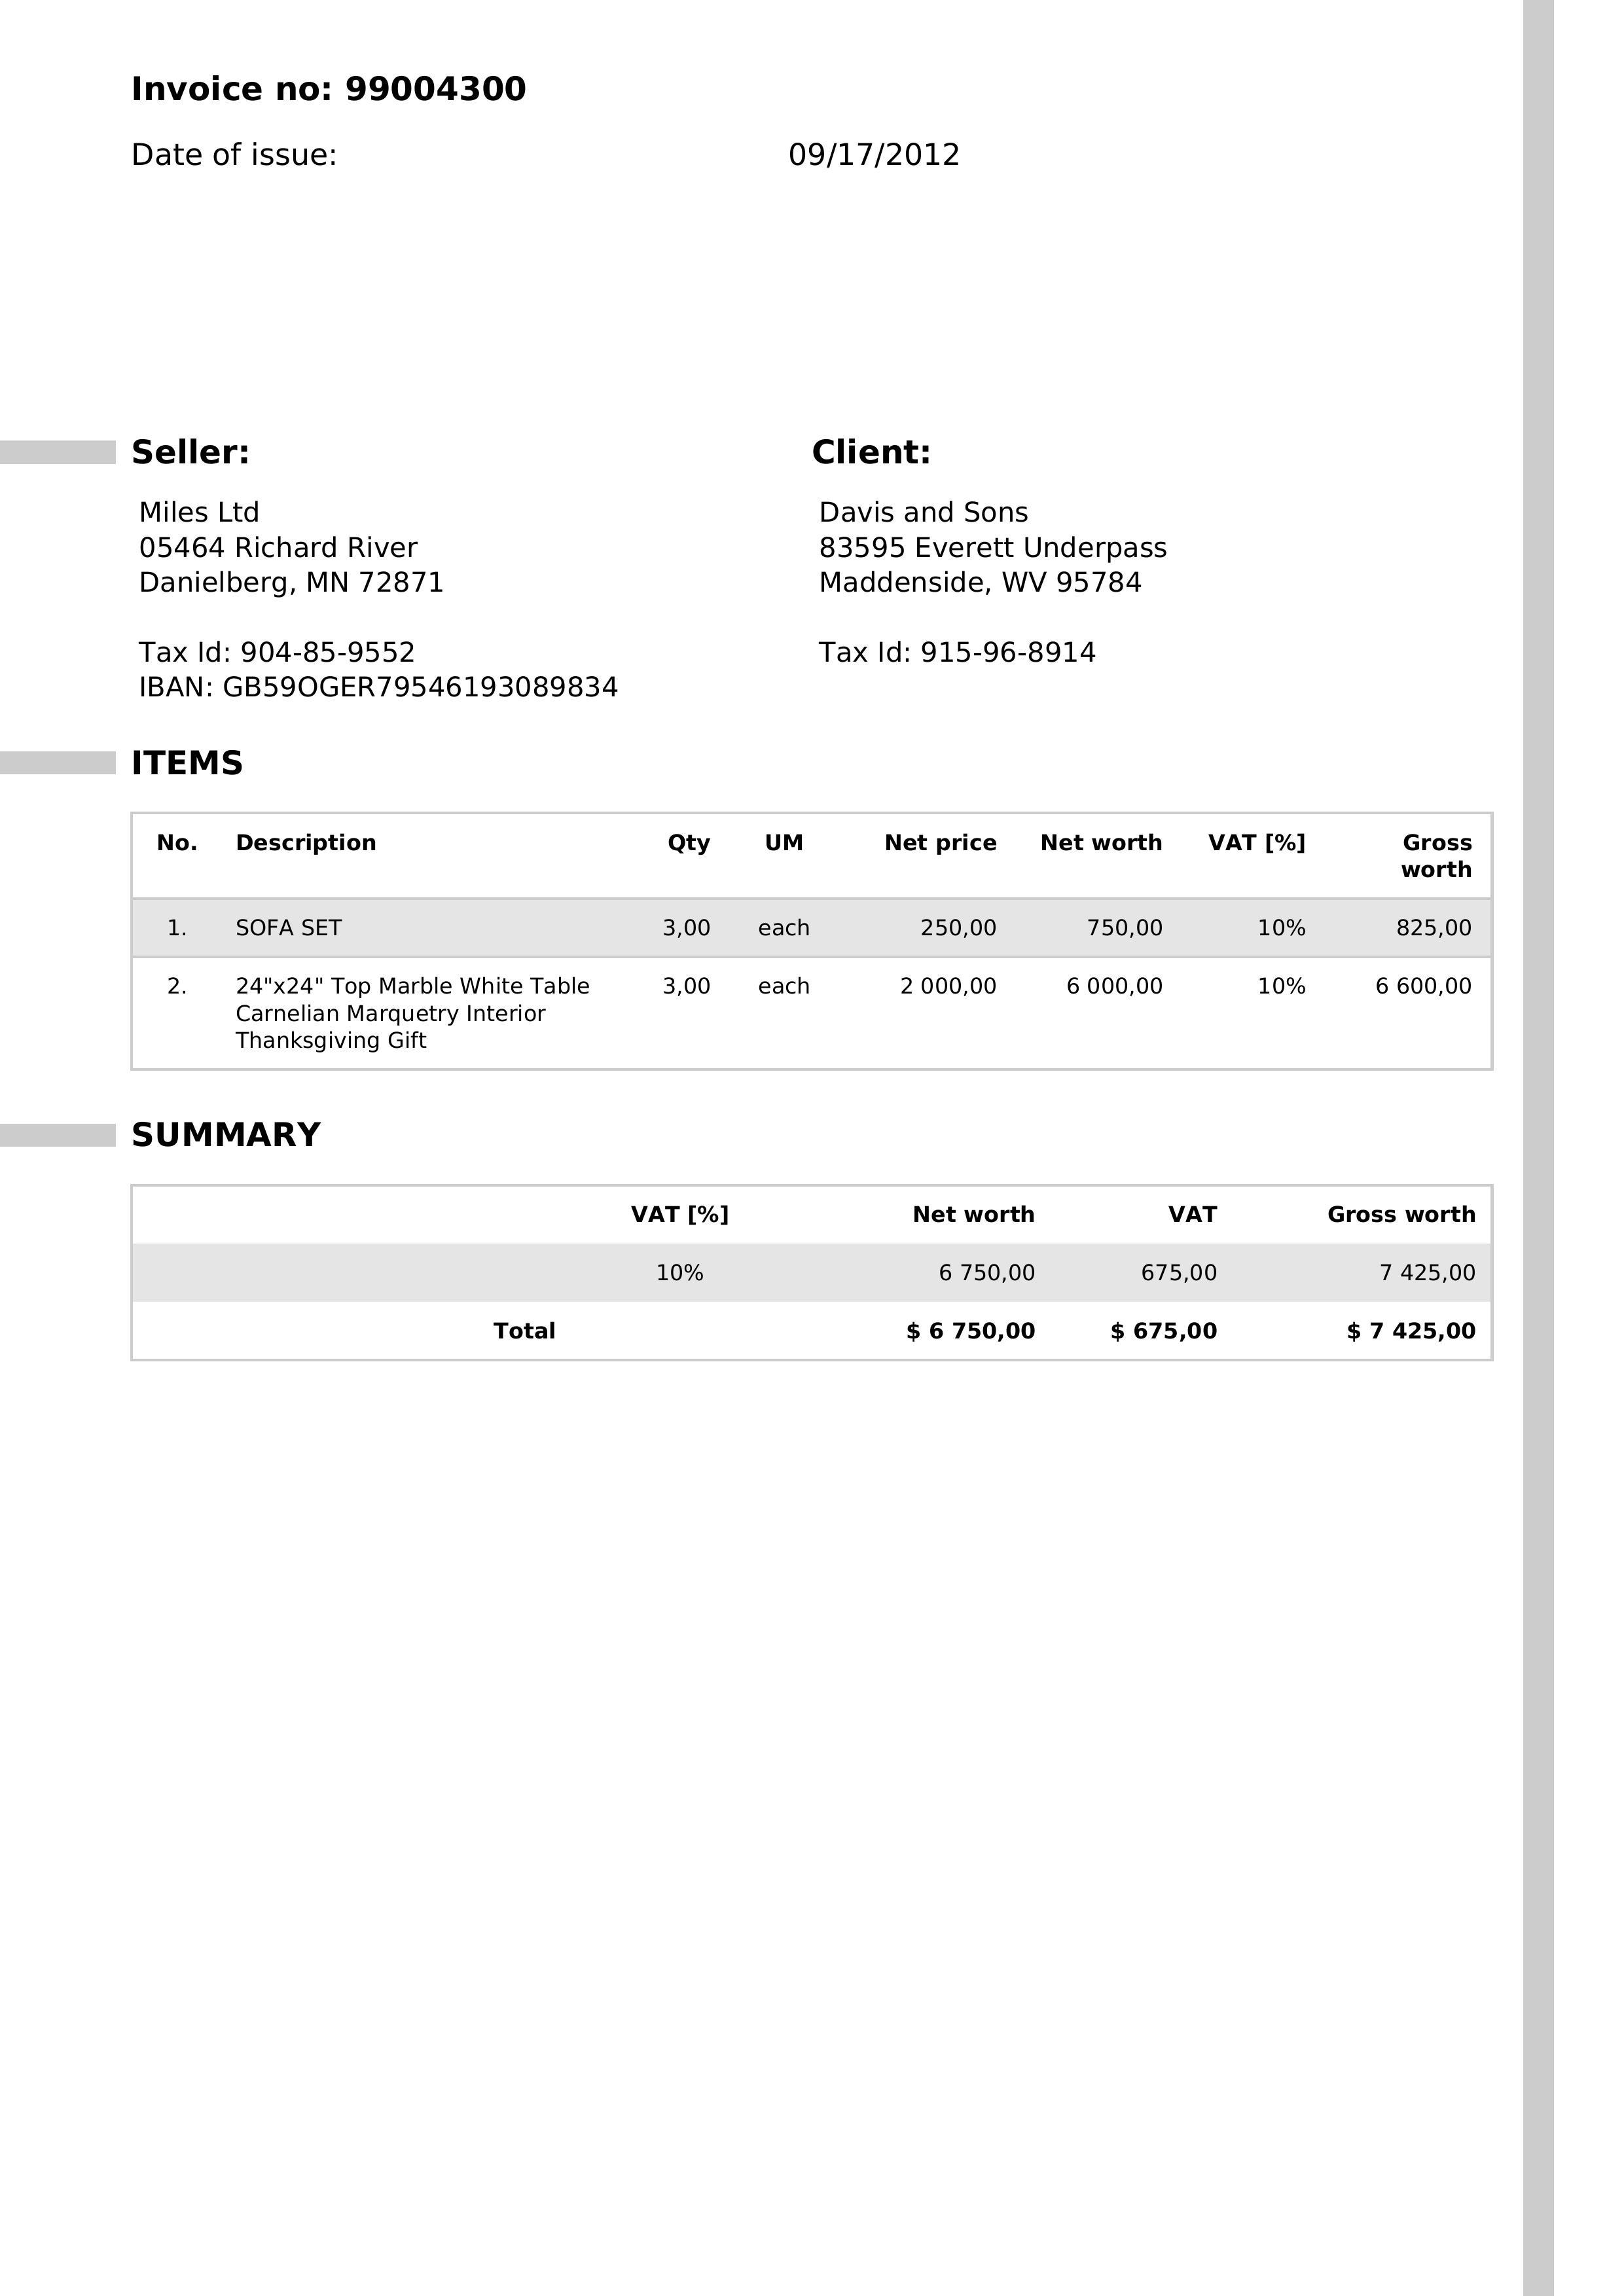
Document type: Invoice